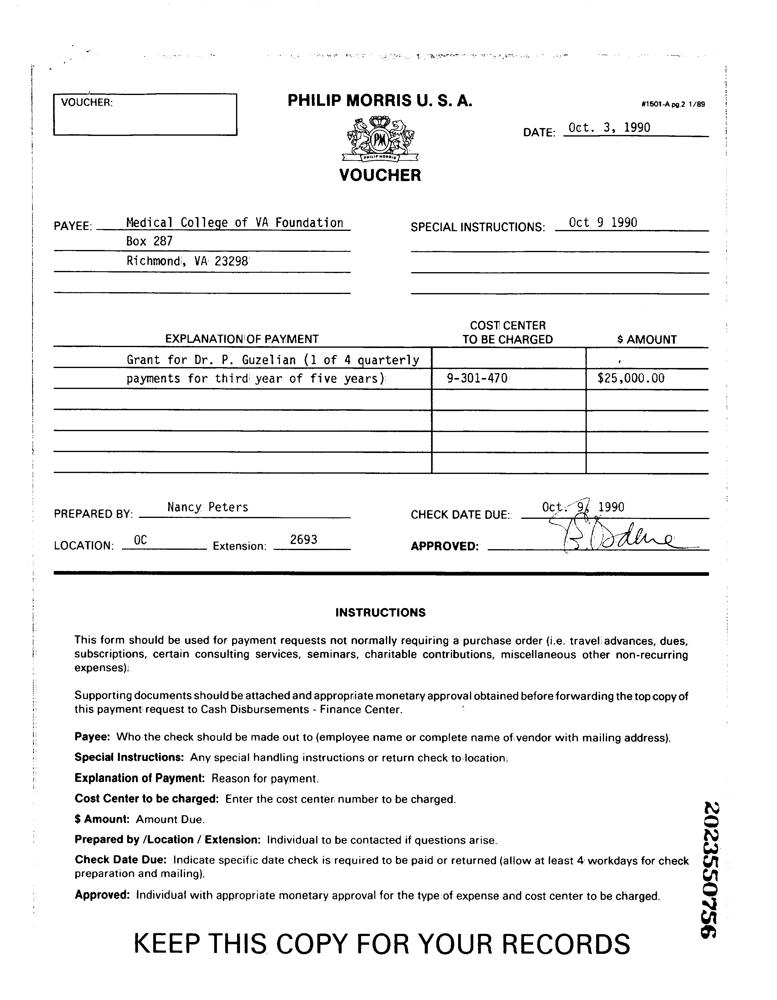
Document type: Invoice